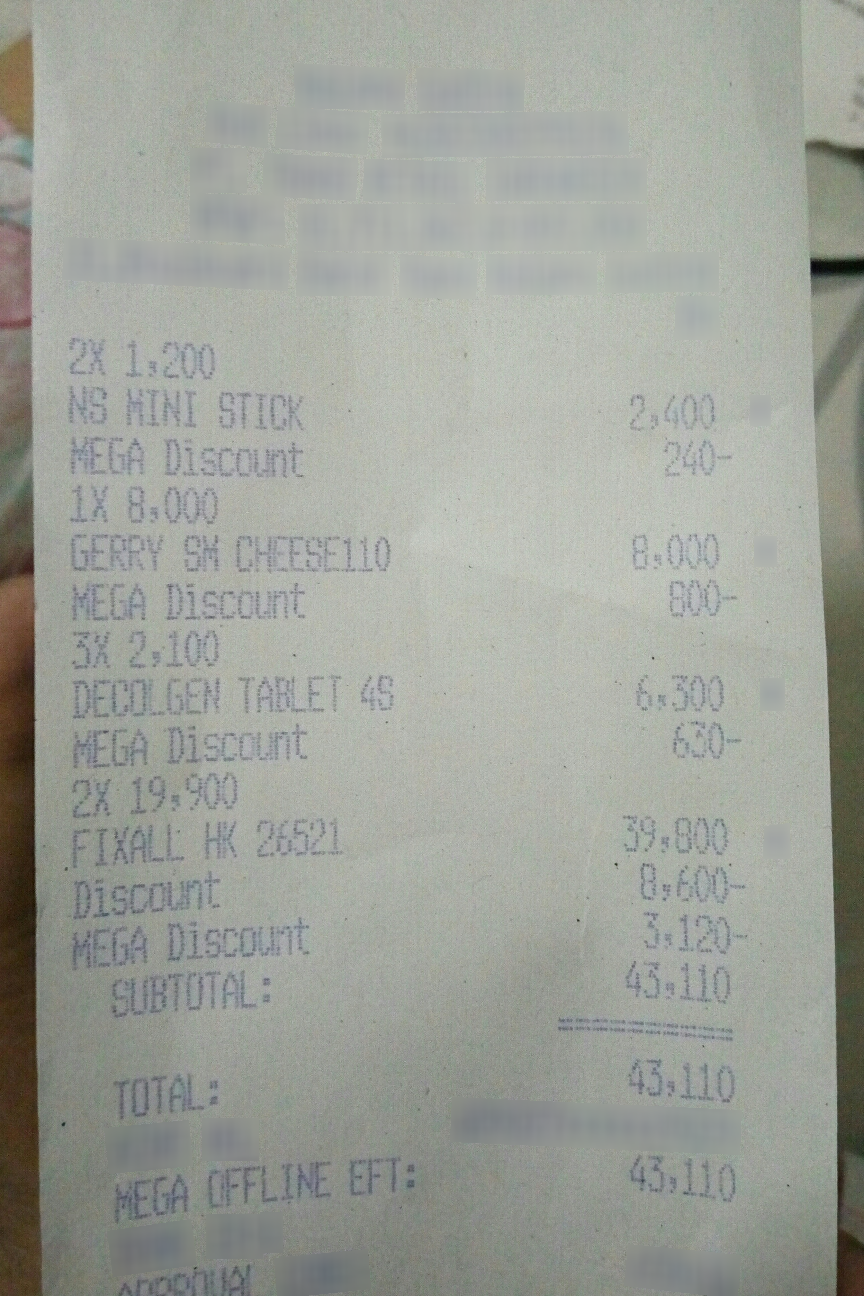
Number of items: 4
Subtotal: 43,110
Total: 43,110
OCR text regions:
text: 2X
text: 1,200
text: NS
text: MINI
text: STICK
text: 2,400
text: MEGA
text: Discount
text: 240-
text: 1X
text: 8,000
text: GERRY
text: SM
text: CHEESE110
text: 8,000
text: MEGA
text: Discount
text: 800 -
text: 3X
text: 2,100
text: DECOLGEN
text: TABLET
text: 4S
text: 6,300
text: MEGA
text: Discount
text: 630-
text: 2X
text: 19,900
text: FIXALL
text: HK
text: 26521
text: 39,800
text: Discount
text: 8,600 -
text: MEGA
text: Discount
text: 3,120-
text: SUBTOTAL:
text: 43,110
text: TOTAL:
text: 43,110
text: MEGA
text: OFFLINE
text: EFT:
text: 43,110